Question: Talk about the condition:
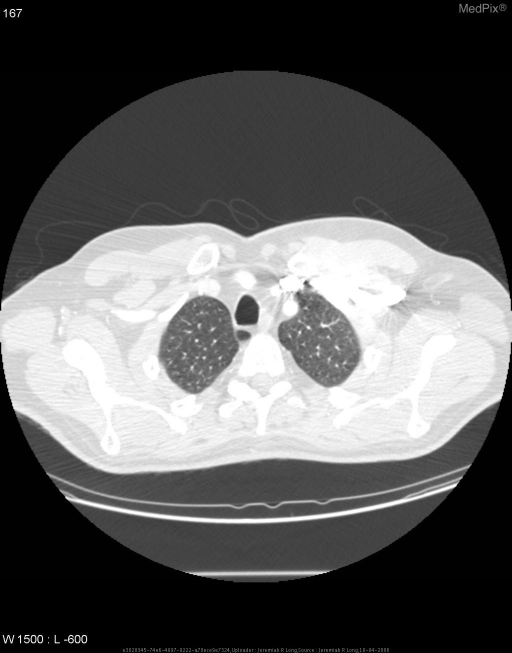
Answer: The disease is discussed as: The azygous fissure is a common variant, occurring in about 1% of the population.  It occurs from the failure of normal migration of the azygous vein from the chest wall to its usual location.  The resulting fissure is caused by the invagination of both the visceral and parietal pleura.  There is still normal architecture, vascular, and bronchial supply to this region of lung.